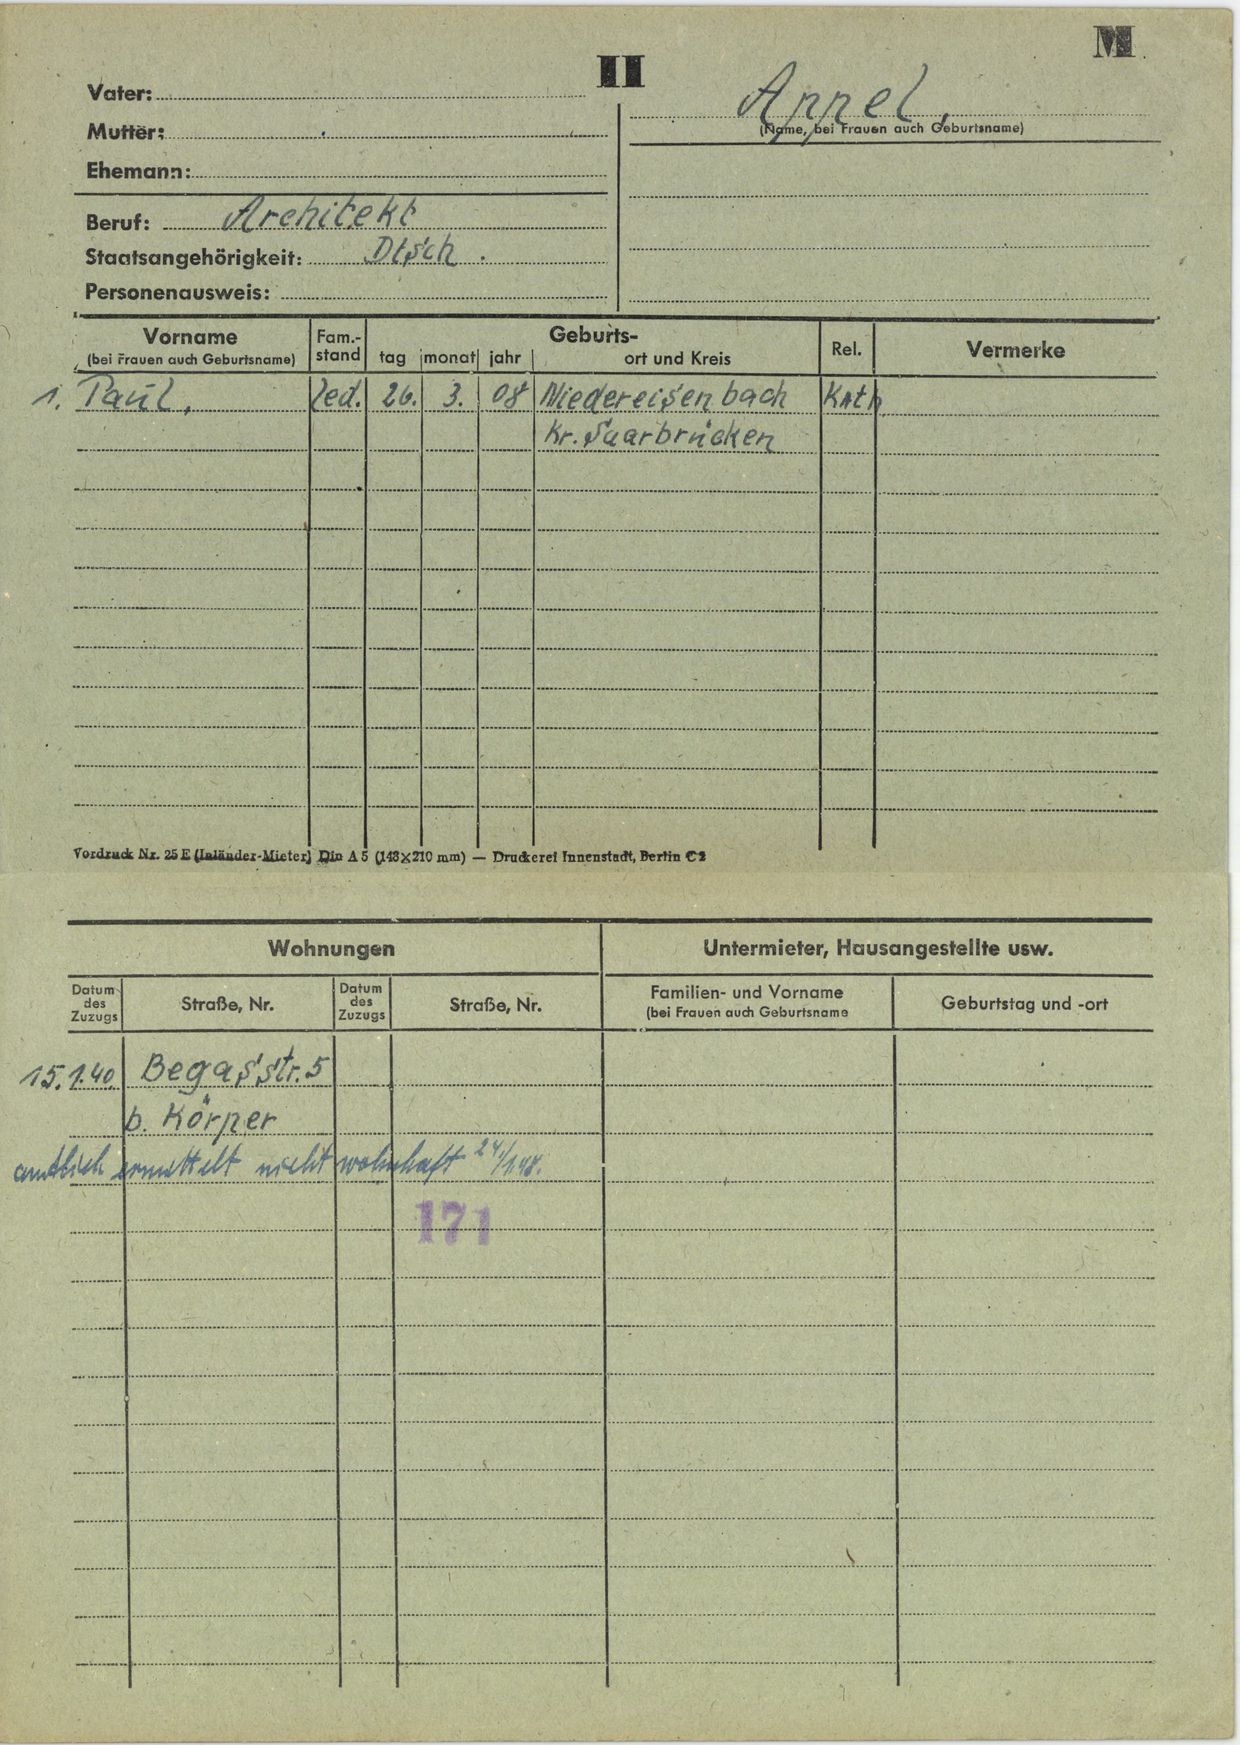
Appel